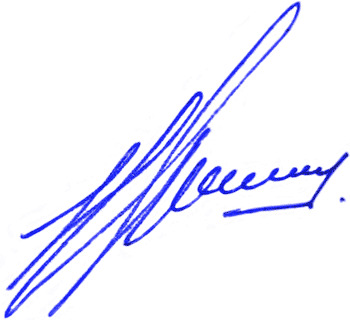
Signature of: isroel shmulson